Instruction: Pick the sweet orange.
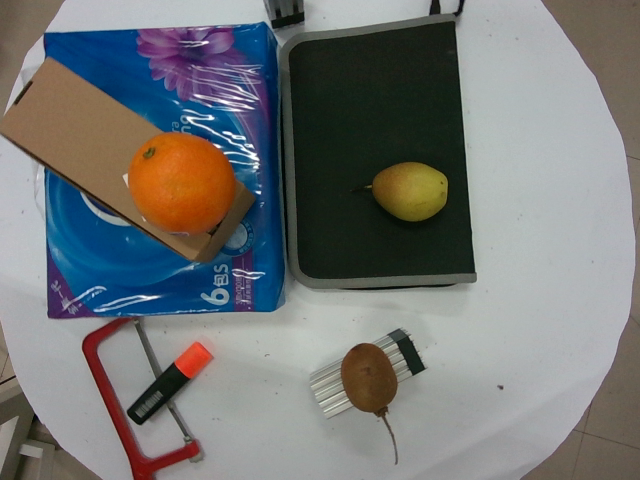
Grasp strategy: vertical